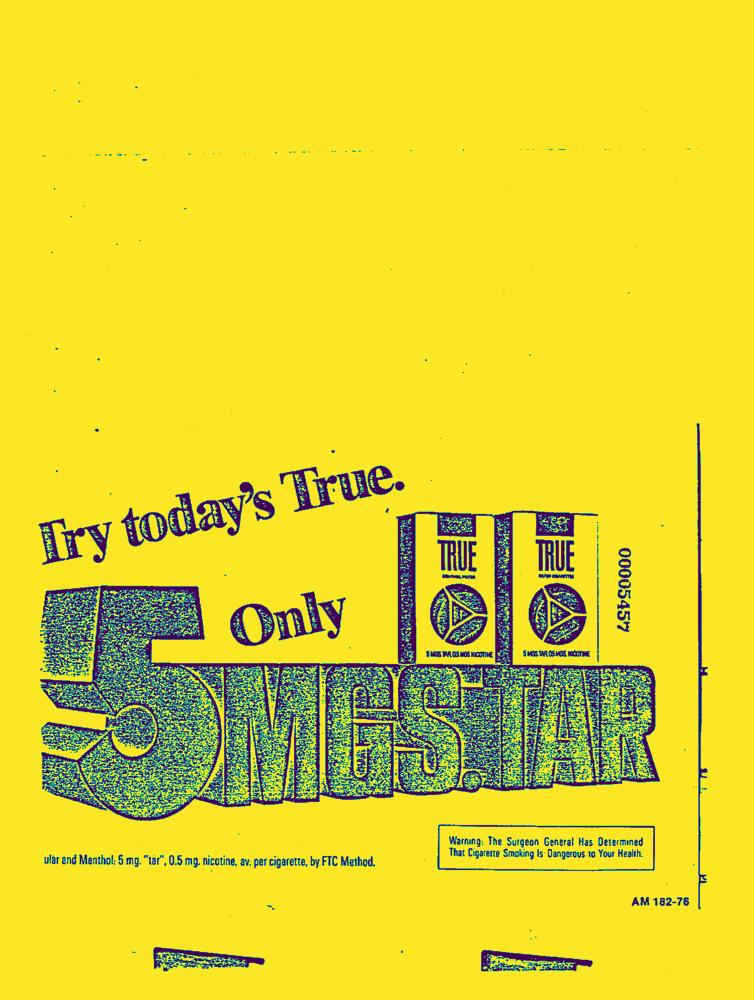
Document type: AD